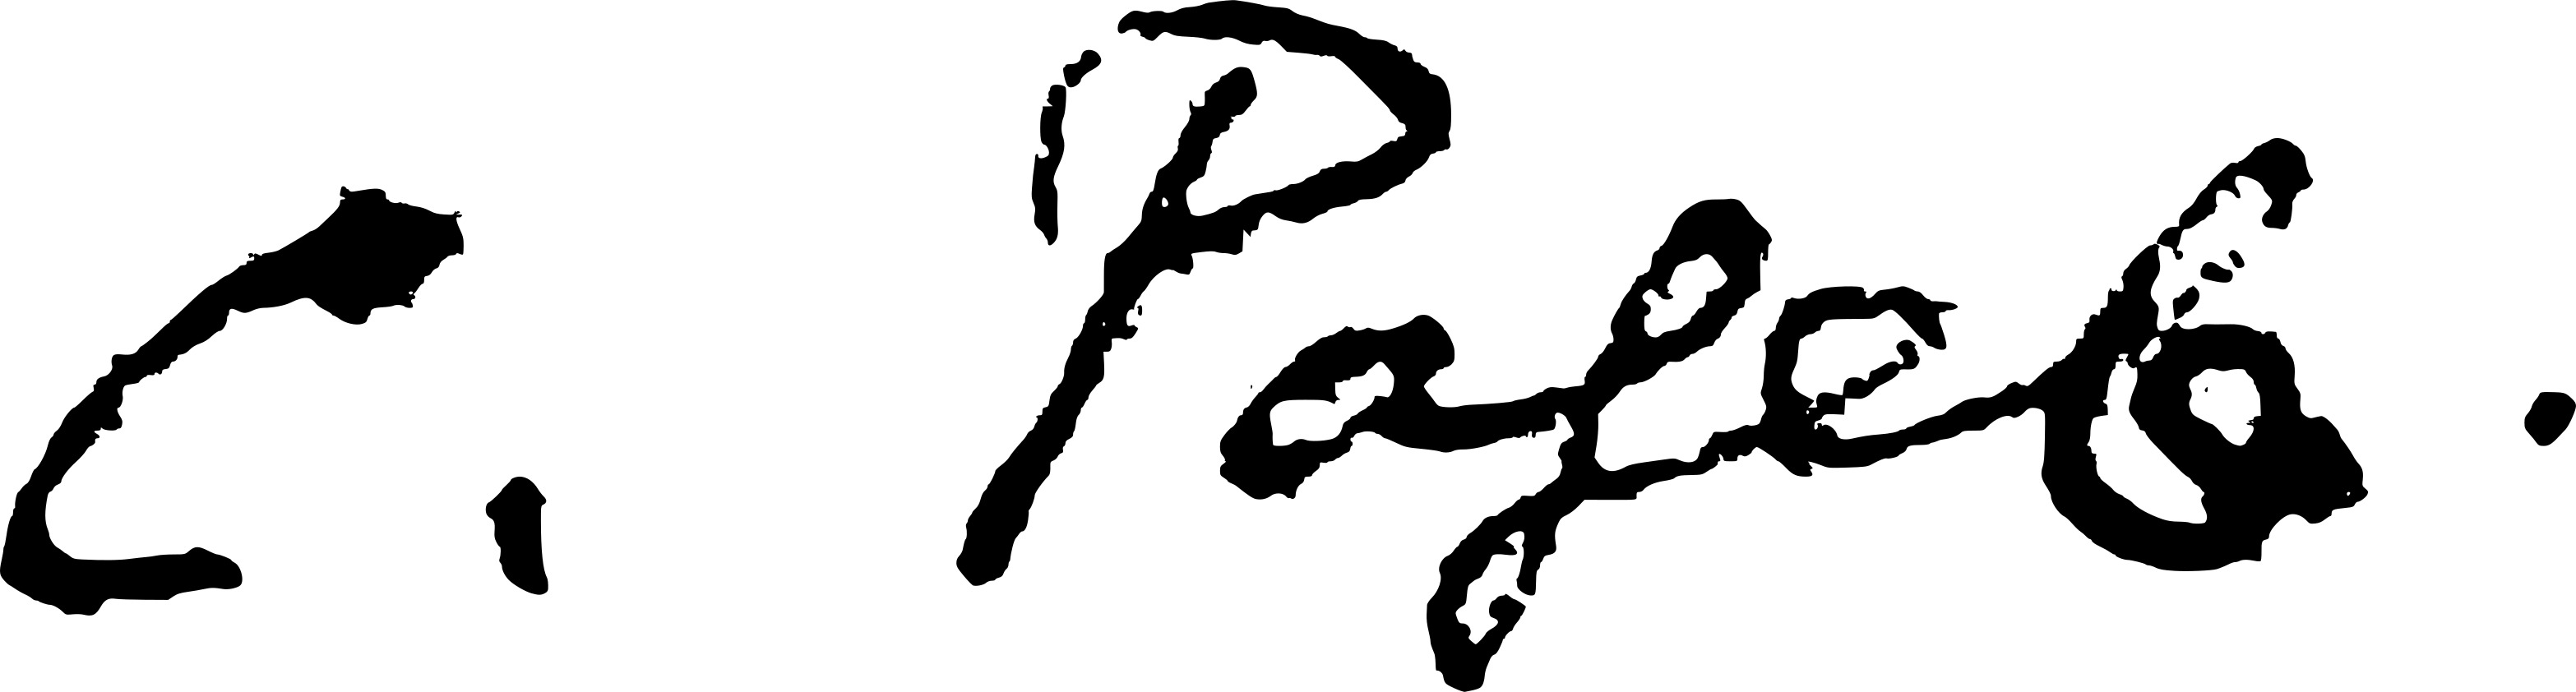
Signature of: simeon radev